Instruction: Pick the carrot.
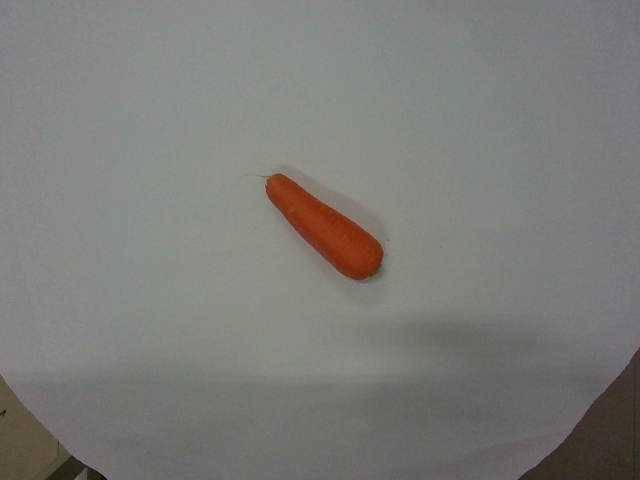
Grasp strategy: vertical